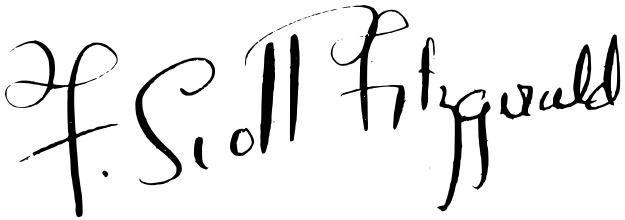
Signature of: f scott fitzgerald